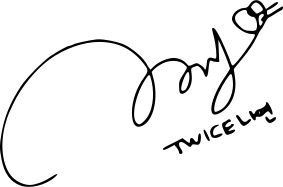
Signature of: im nayeon